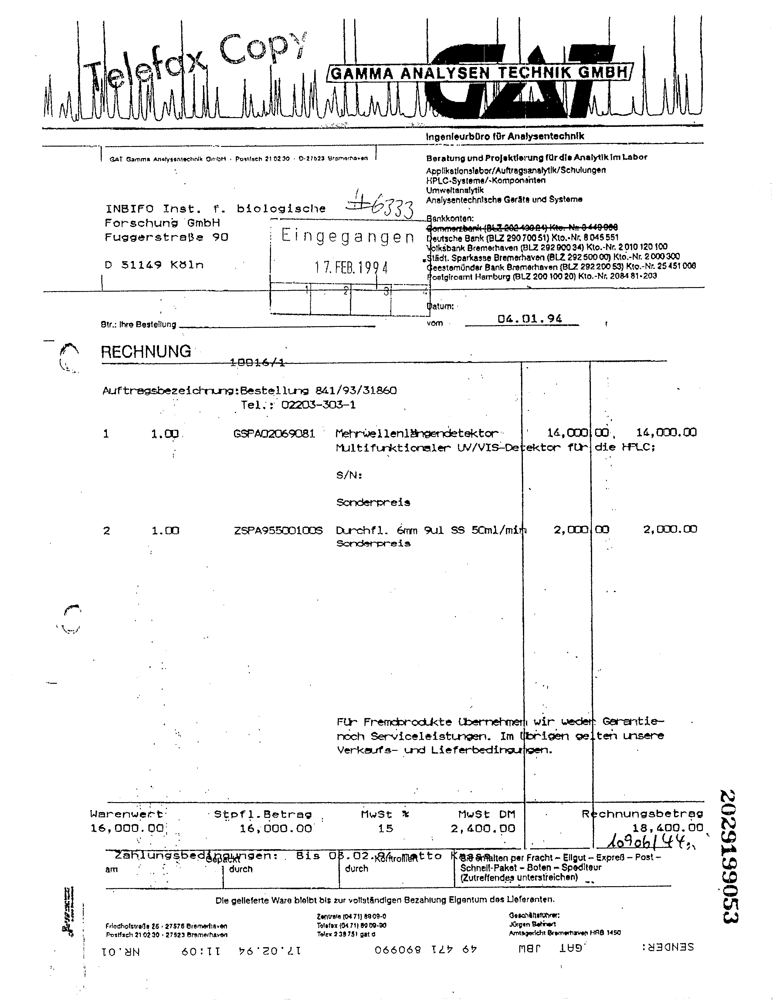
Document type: Invoice